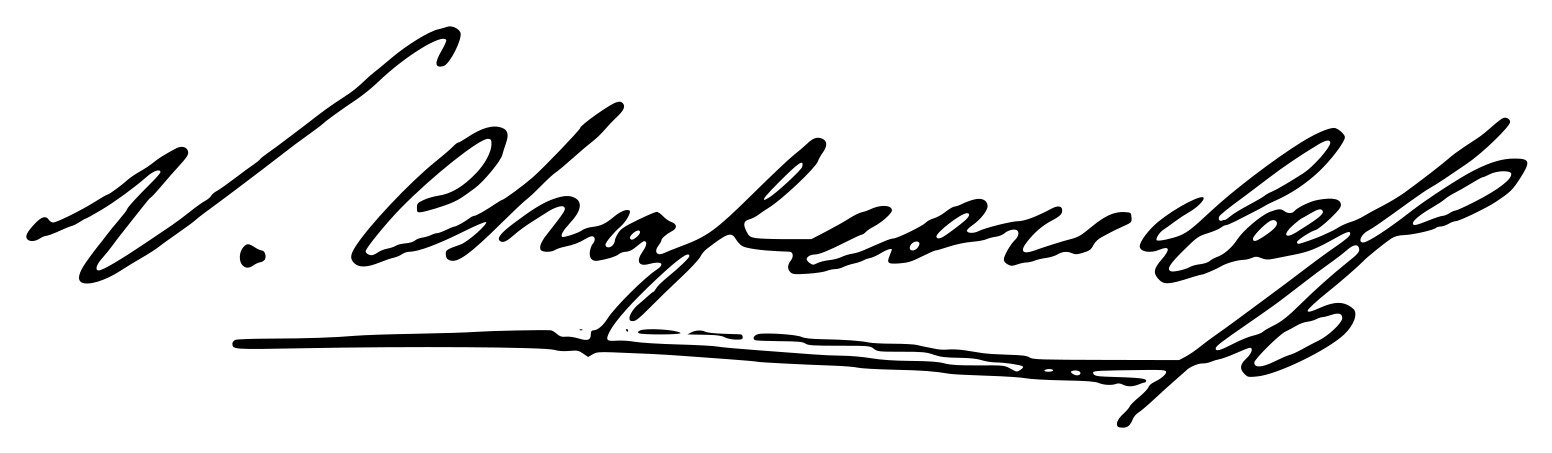
Signature of: nikola shavkulov